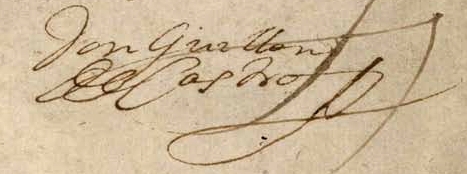
Signature of: guillén de castro y bellvis